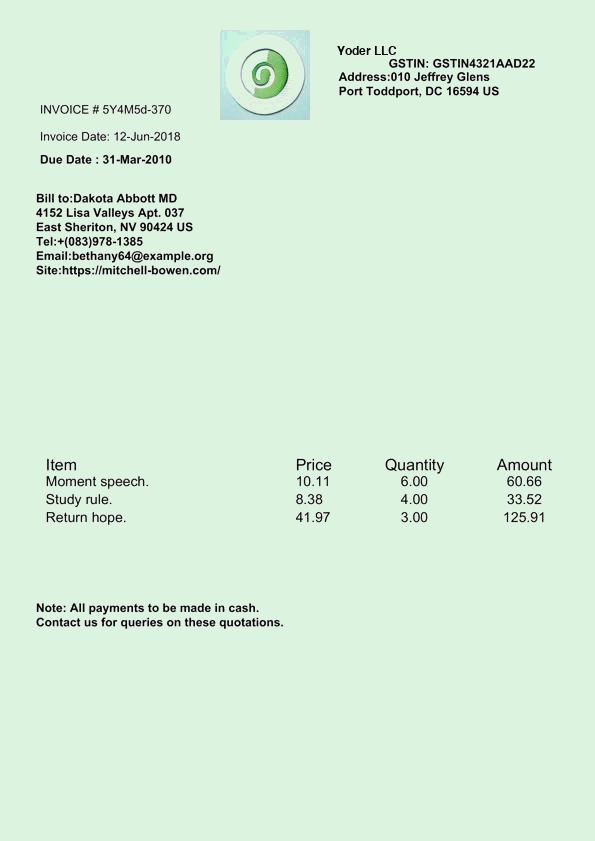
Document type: Invoice